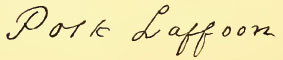
Signature of: polk laffoon